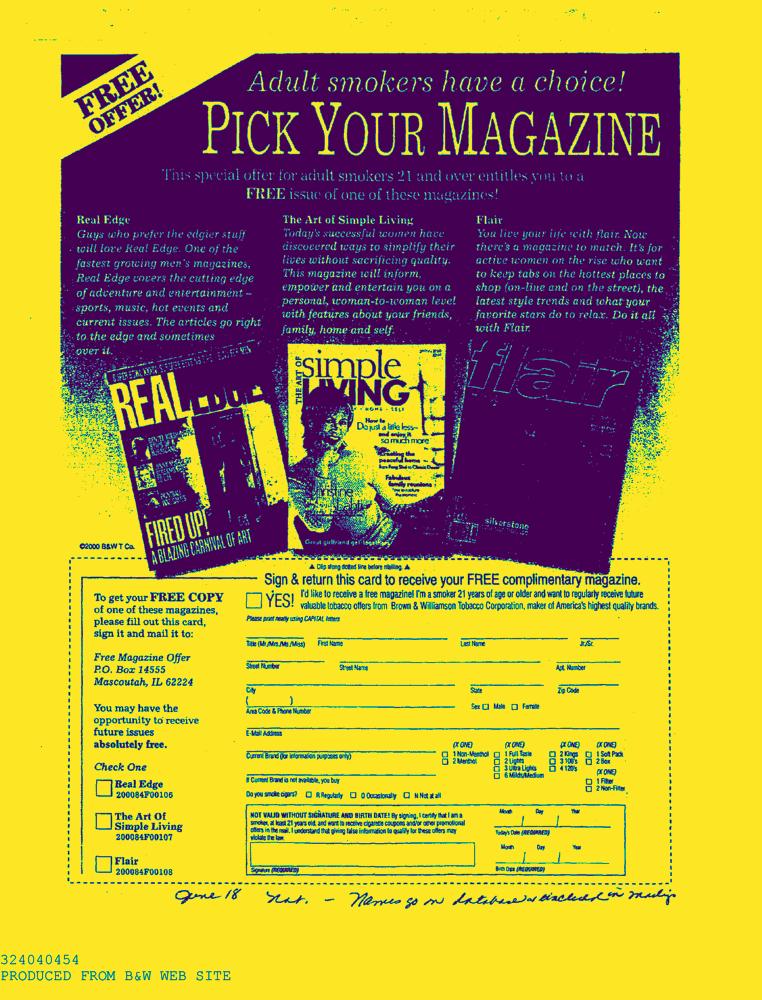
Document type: AD